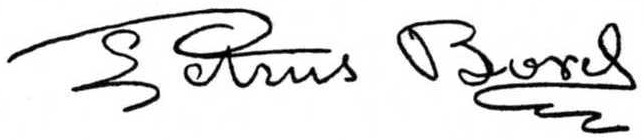
Signature of: petrus borel